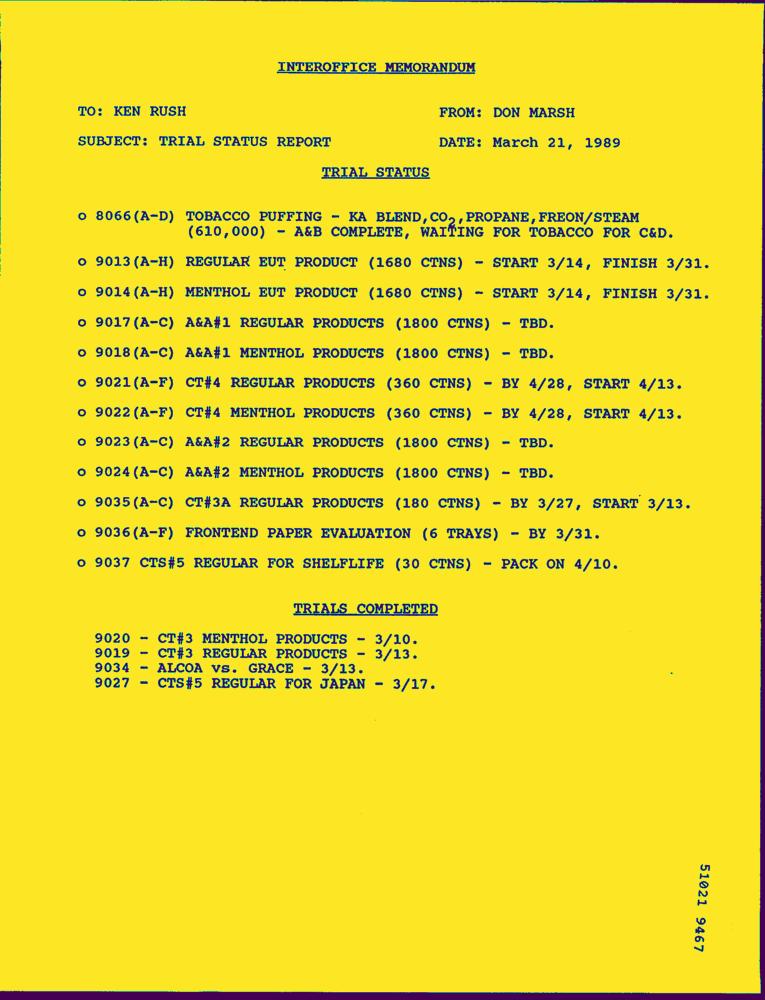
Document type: Letter-Doc